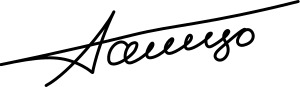
Signature of: arnaldo tamayo méndez